Question: What is the address or location of the property listed in the document?
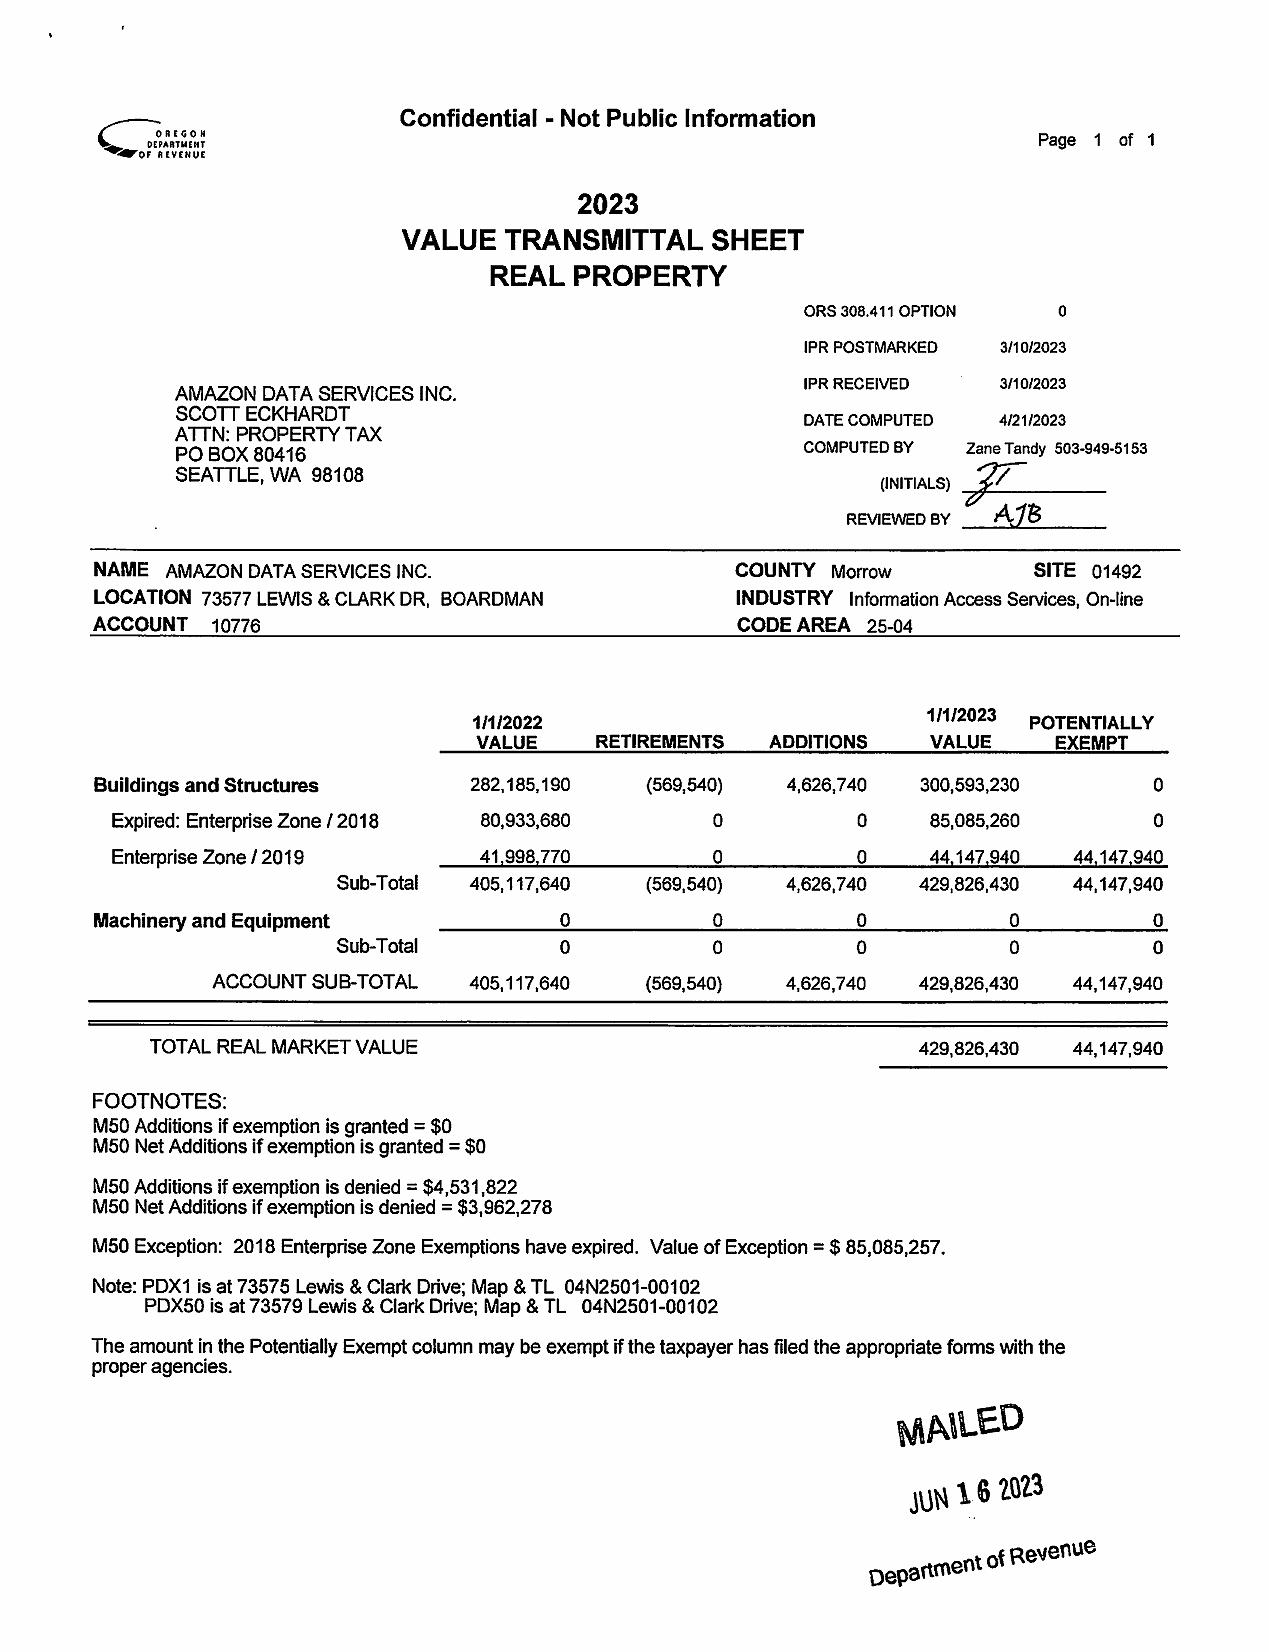
Answer: "73577 LEWIS & CLARK DR, BOARDMAN"